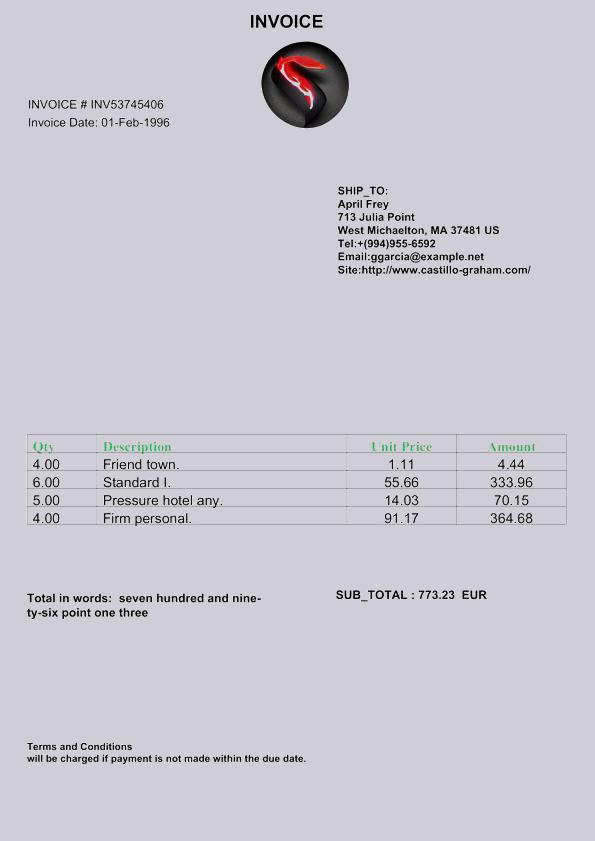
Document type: Invoice